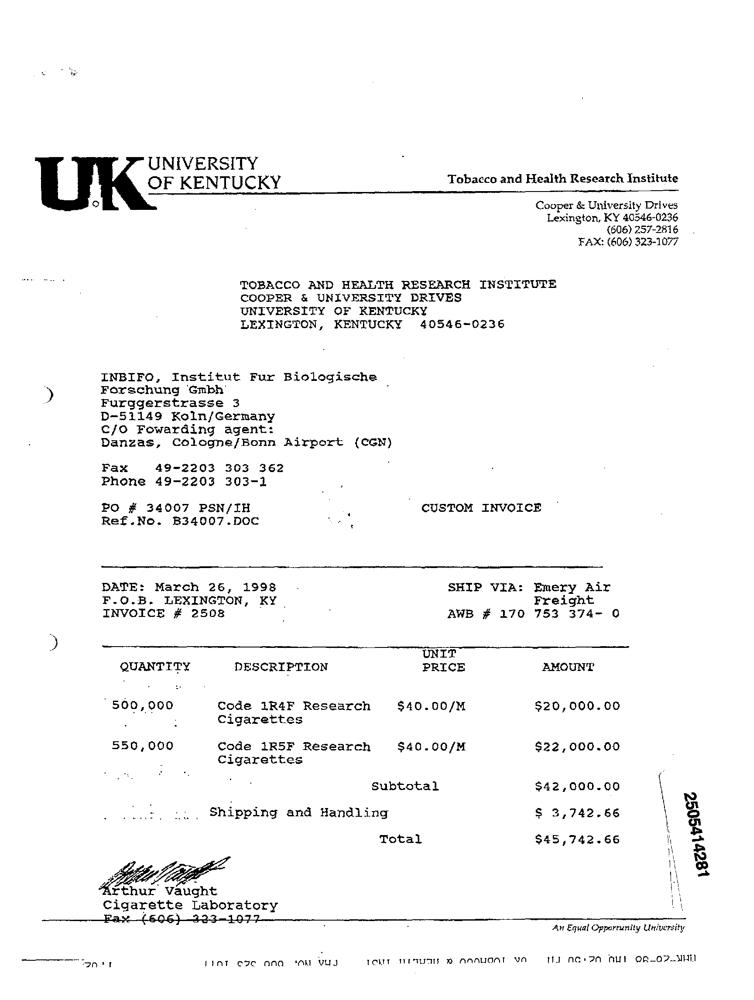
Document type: Invoice